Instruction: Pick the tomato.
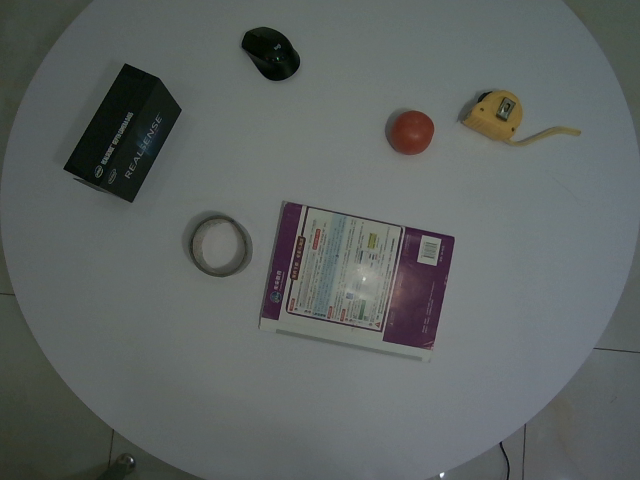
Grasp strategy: vertical